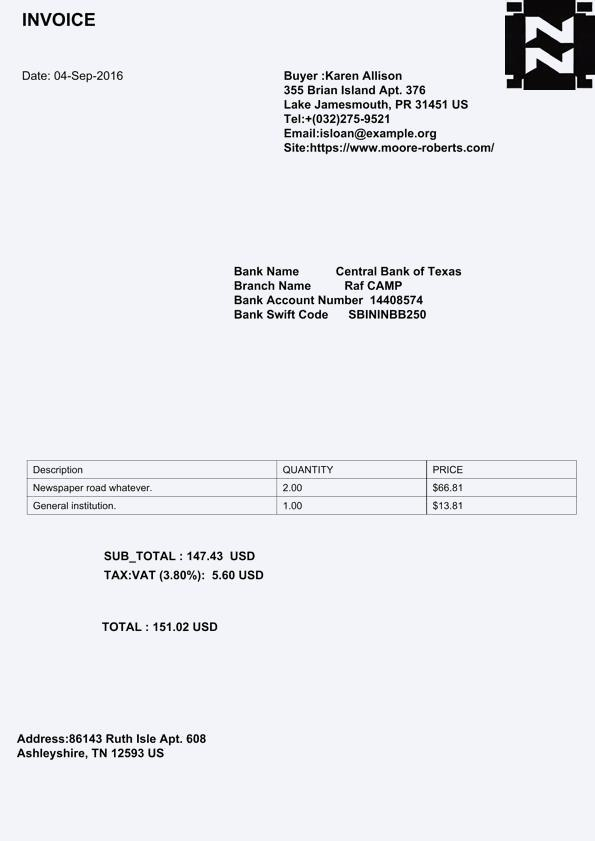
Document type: Invoice